Question: What might the diagnosis be?
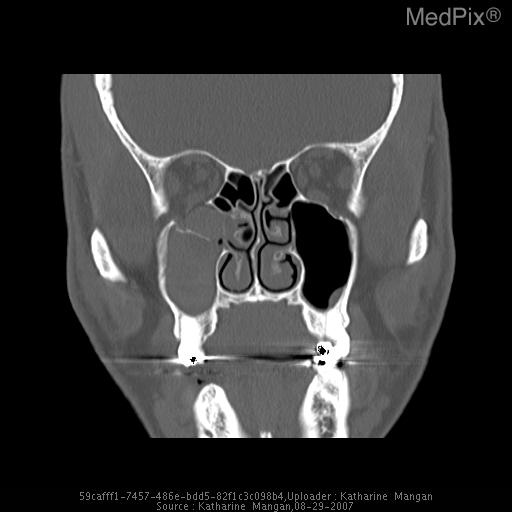
Answer: The possible diagnosis includes Given the history, there is no other differential in this case.  The soft tissue swelling, fluid in the maxillary sinus, and trap-door appearance of the inferior orbital wall are the classic appearance of an inferior orbital wall blow out fracture.

Other etiologies of disruption of the inferior orbital wall would include neoplasm, resection, and aggressive infection..